Patient: Male, age 17
RR is a 17-year-old previously healthy Hispanic male who presented to a community emergency room with a 1- week history of progressive worsening of shortness of breath, abdominal pain, diarrhea, and ageusia. Past medical history revealed a 3-months history of dry cough and 9 pounds unintentional weight loss for which he had not sought medical care. Pertinent positives include smoking cigarettes for two years and vaping nicotine and Delta-9-tetrahydrocannabinol for one year. Pertinent negatives include traveling outside of the country, or exposure to known contacts with COVID-19 or tuberculosis. Initial workup included testing for SARS CoV-2, which was undetected by real time-polymerase chain reaction (RT-PCR) from the nasopharynx. He was transferred to our hospital for further evaluation of respiratory distress where repeat SARS CoV-2 by RT-PCR was then detected. Additional laboratory studies revealed a white blood cell count (WBC) of 27,500 mm 3 with 84% neutrophils, 2% bands, and 10.1% lymphocytes. C- reactive protein (C-RP) and procalcitonin were elevated to 33 mg/dl and 3.14 ng/ml, respectively. Urine toxicology screen was positive for Delta-9-tetrahydrocannabinol metabolites. The initial chest radiograph demonstrated patchy bilateral opacities without focal consolidation (See Fig. 1 ).
A diagnosis of e-cigarette, or vaping, product-associated lung injury (EVALI) was also suspected in addition to COVID-19 given his history of vaping in the previous 90 days, respiratory symptoms alongside characteristic radiographic findings, consistent with the Centers for Disease Control and Prevention (CDC) definition. A chest computed tomography (CT) revealed patchy ground-glass pulmonary opacities and scattered opacities throughout both lungs, primarily in a perihilar and peripheral distribution (See Fig. 2 ).
The patient was admitted to the COVID-19 special isolation unit. Given the presence of oxyhemoglobin desaturation to 88%, the patient was placed on 1.5 L per minute (lpm) of oxygen via nasal cannula during admission with resolution of hypoxemia. Shortly after admission, the pulmonology team was consulted. With growing evidence that patients with COVID -19 with moderate to severe illness may have a favorable response to dexamethasone in association with evidence that patients with EVALI may benefit from glucocorticoid use, pulmonology recommended to start the patient on oral dexamethasone 6 mg daily. He demonstrated an excellent response to glucocorticoids with resolution of respiratory symptoms and was weaned to room air and discharged home on the second day of admission.
One day after hospital discharge, the patient returned to the emergency room with worsening chest pain and shortness of breath. Vital signs revealed a temperature of 38.5  C, respiratory rate of 39 and an oxyhemoglobin saturation of 91%, and the lung exam revealed clear breath sounds. Due to hypoxemia and tachypnea, he was admitted to the intensive care unit and started on 15 L of heated high flow nasal cannula (HHFNC) and supplemental oxygen (0.45 fraction of inspired oxygen). The infectious disease team was consulted and recommended a 5-day course of remdesivir and dexamethasone was continued for a total of 10 days. The patient was weaned to room air on the third day of admission. On day 4 of admission, repeat C-reactive protein level had decreased to 22.9 mg/dl, and repeat chest radiograph on day 7 showed improvement of patchy opacities. He could subsequently be discharged to home with follow up to his primary care provider and the pulmonary clinic.
Keywords: covid-19, dexamethasone, evali, remdesivir, vaping
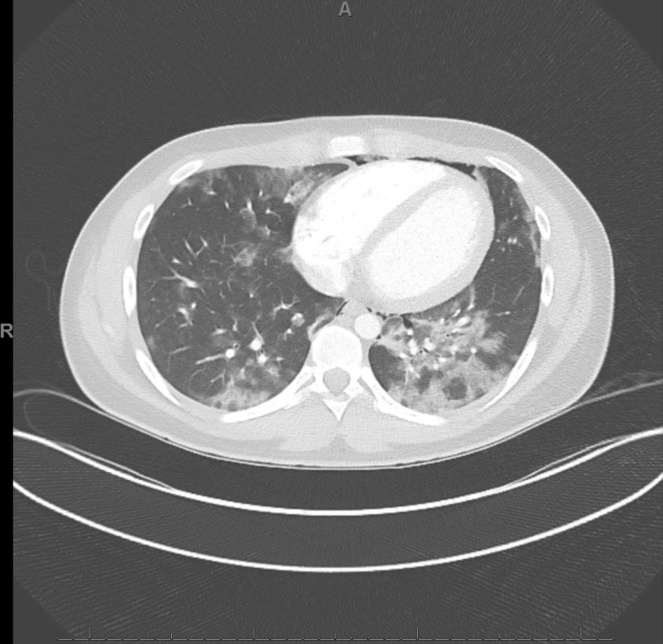
Image caption: Chest computed tomography with findings of patchy ground-glass pulmonary opacities and scattered opacities throughout both lungs, primarily in a perihilar and peripheral distribution.